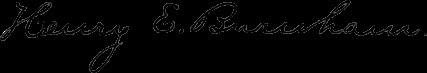
Signature of: henry e burnham